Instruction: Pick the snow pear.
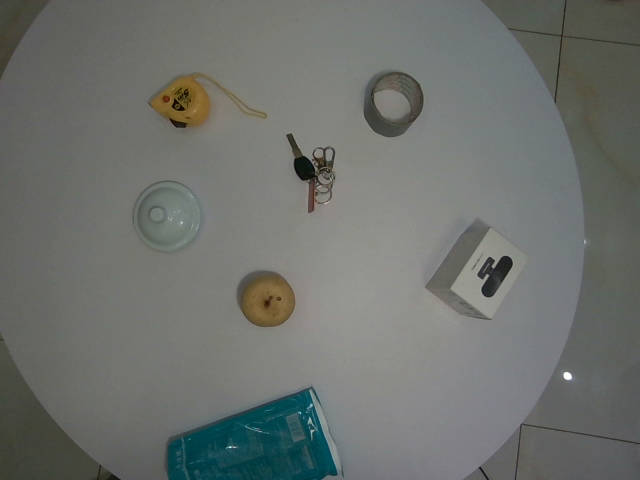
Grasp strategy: vertical